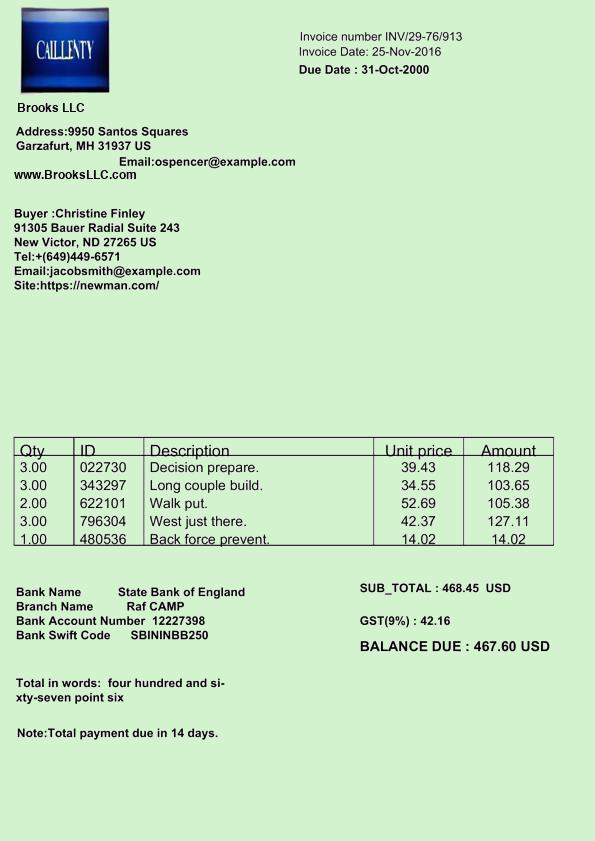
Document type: Invoice